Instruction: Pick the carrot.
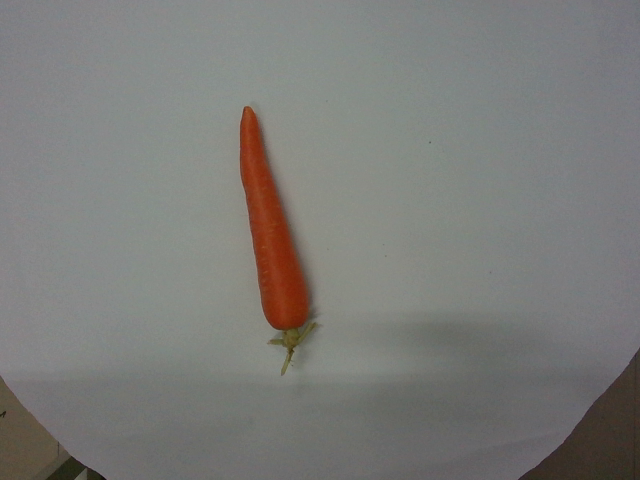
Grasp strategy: vertical